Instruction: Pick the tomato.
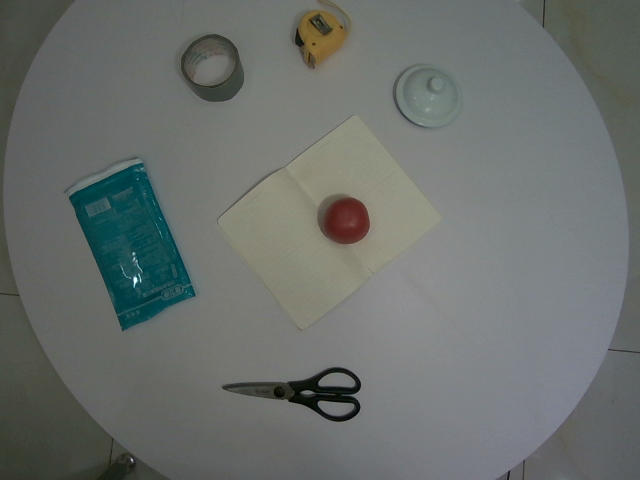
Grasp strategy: vertical